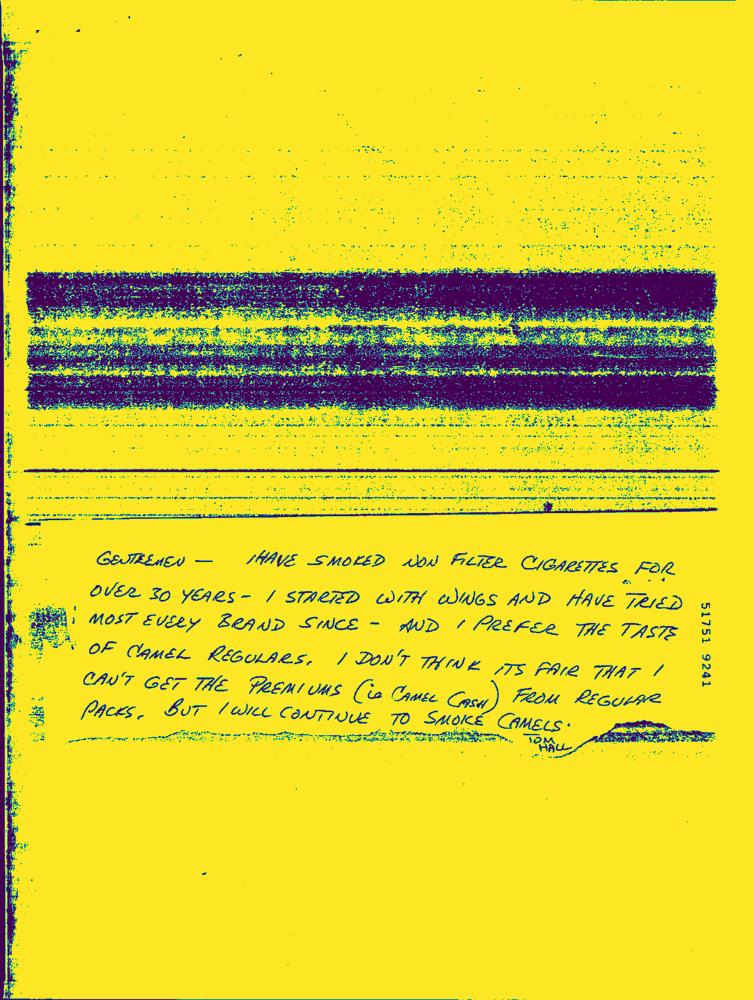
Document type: Hand-Written